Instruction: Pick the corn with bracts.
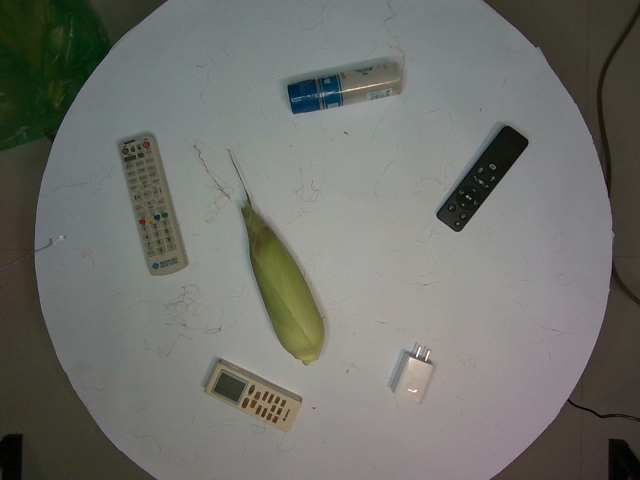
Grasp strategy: vertical